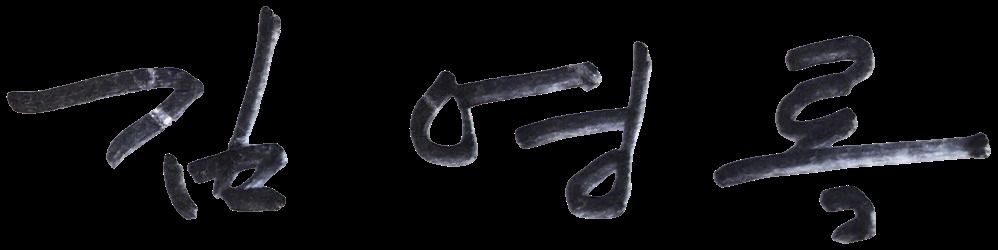
Signature of: kim yung rok